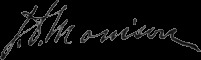
Signature of: james dow morrison